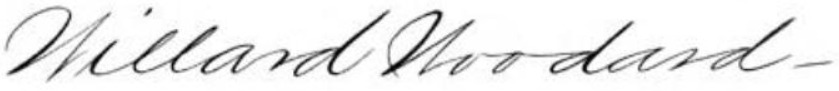
Signature of: willard woodard